Question: What was observed in the imaging?
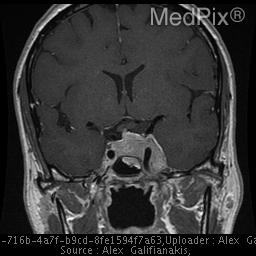
Answer: The imaging shows Avidly enhancing suprasellar mass distinct from the pituitary measuring approximately 3.3 x 2.5 x 3.5 cm. The mass surrounds the left cavernous internal carotid artery extending into the medial aspect of the right cavernous sinus.

The tumor extends anteriorly to the left orbital apex.  There is suprasellar and pontine cistern extension also coursing along the posterior margin of the majority of the clivus. There is posterior extension of the mass surrounding the left 5th cranial nerve involving Meckel's cave as well as surrounding the cisternal portion of the 5th cranial nerve. The mass extends to but not definitely within the left foramen ovale involving the left foramen rotundum as well. The mass abuts the left margin of the basilar artery and the left anterior margin of the mid brain. It extends into the posterior-superior aspect of the sphenoid sinus as well.

A fluid intensity, non-enhancing structure is seen along the posterior margin of the above described mass filling the superior pontine cistern with extension into the left suprasellar cistern measuring 2.3x1.5x1.2 cm. The mass involves the left cavernous sinus, surrounds the carotid, and extends forward to the orbital apex, and backward to the tentorium and clivus..